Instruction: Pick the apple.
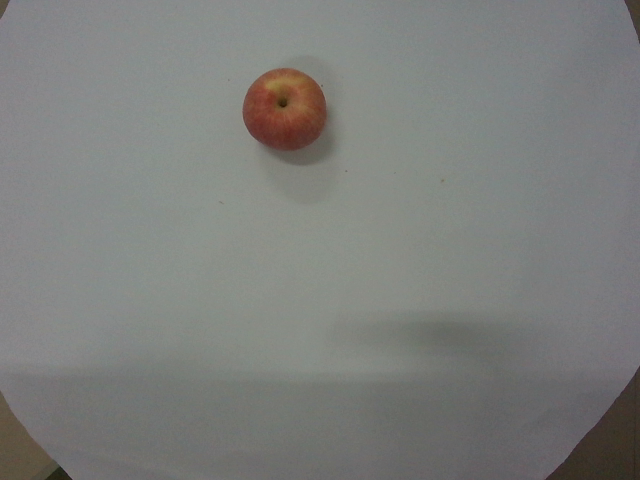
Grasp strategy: vertical